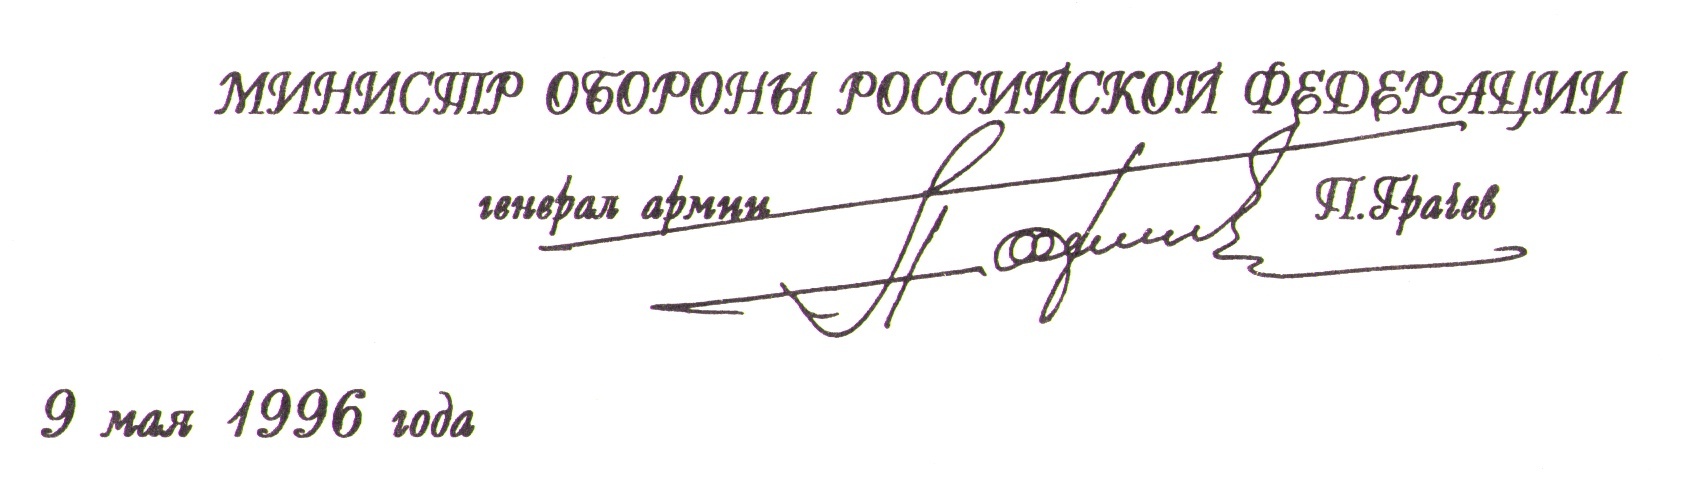
Signature of: pavel grachev